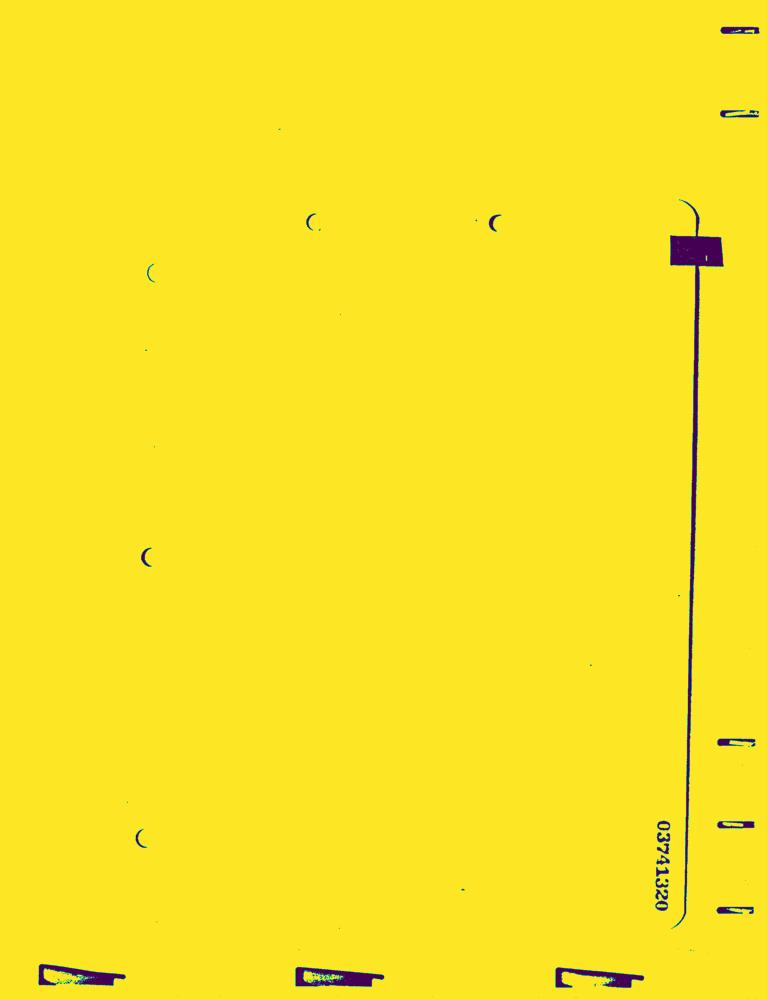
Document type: AD